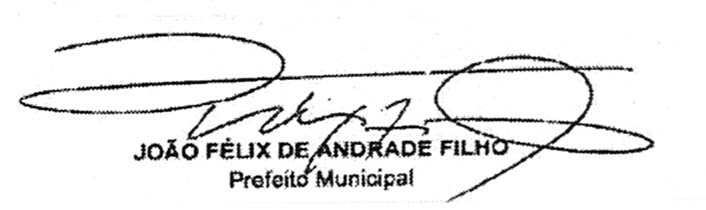
Signature of: joão félix de andrade filho